Question: What was observed in the imaging?
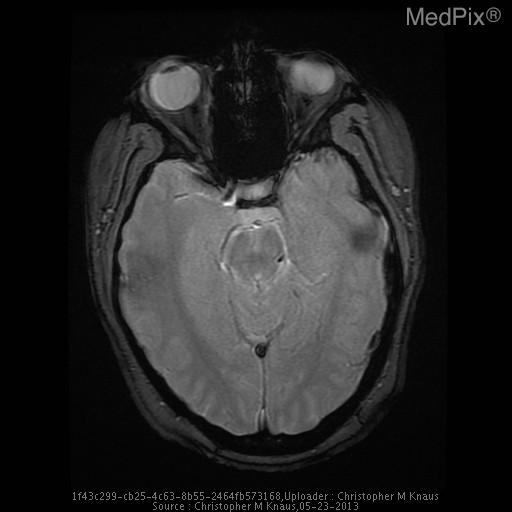
Answer: The imaging shows The vein of Galen, straight sinus, and dominant left transverse venous dural sinus are particularly hyperattenuating, and apparently prominent in caliber.

The superior sagittal sinus is notably less hyperattenuating and is normal in appearance.  The right transverse dural venous sinus is hypoplastic.

Gray/white matter discrimination is preserved.  There is no evidence for infarction or intracranial hemorrhage.  There are no brain masses or mass effect.  There is no hydrocephalus.

The skull is intact.  The partially imaged aerated portions of the skull base are free of significant effusions..

Impression: The vein of Galen, straight sinus, and dominant left transverse venous dural sinus are all particularly hyperattenuating and apparently prominent in caliber, all very concerning for thrombosis. The GRE sequence reverifies GRE blooming consistent with thrombosis within the vein of Galen, straight sinus, left dominant transverse venous sinus and sigmoid sinus and demonstrates no GRE blooming within the brain parenchyma suggestive of brain parenchymal hemorrhage..